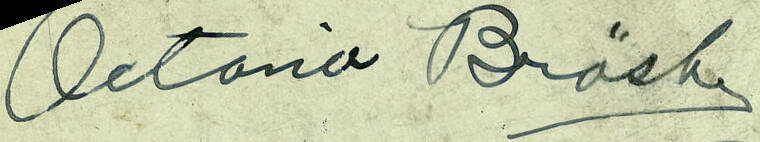
Signature of: octavia broske